Question: What do the imaging results show?
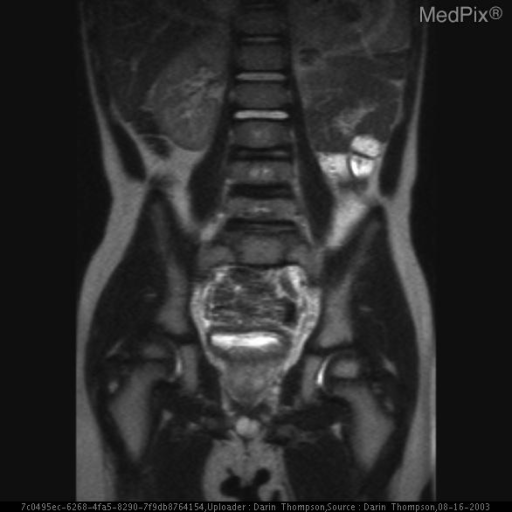
Answer: The imaging shows Findings:  US:  lobulated mass at bladder trigone with color flow, with apparent involvement of bilateral ureteral orifices.Mild right pelvocaliectesis .

CT: Irregular soft tissue mass posterior bladder wall outlined by contrast instilled through catheter

MRI:  T2WI shows enlargement of the prostate. Coronal T2 weighted MRI shows enlargment of the prostate at the base of the bladder..